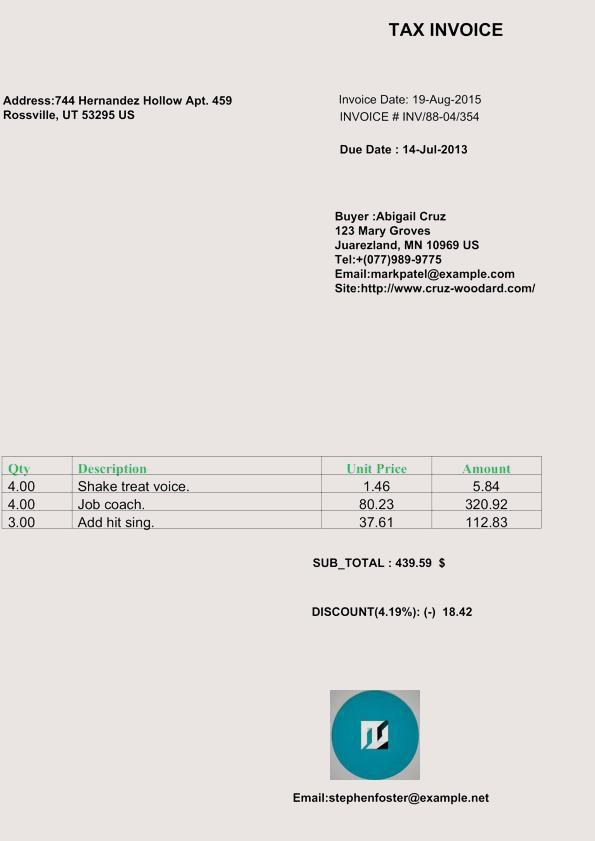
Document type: Invoice